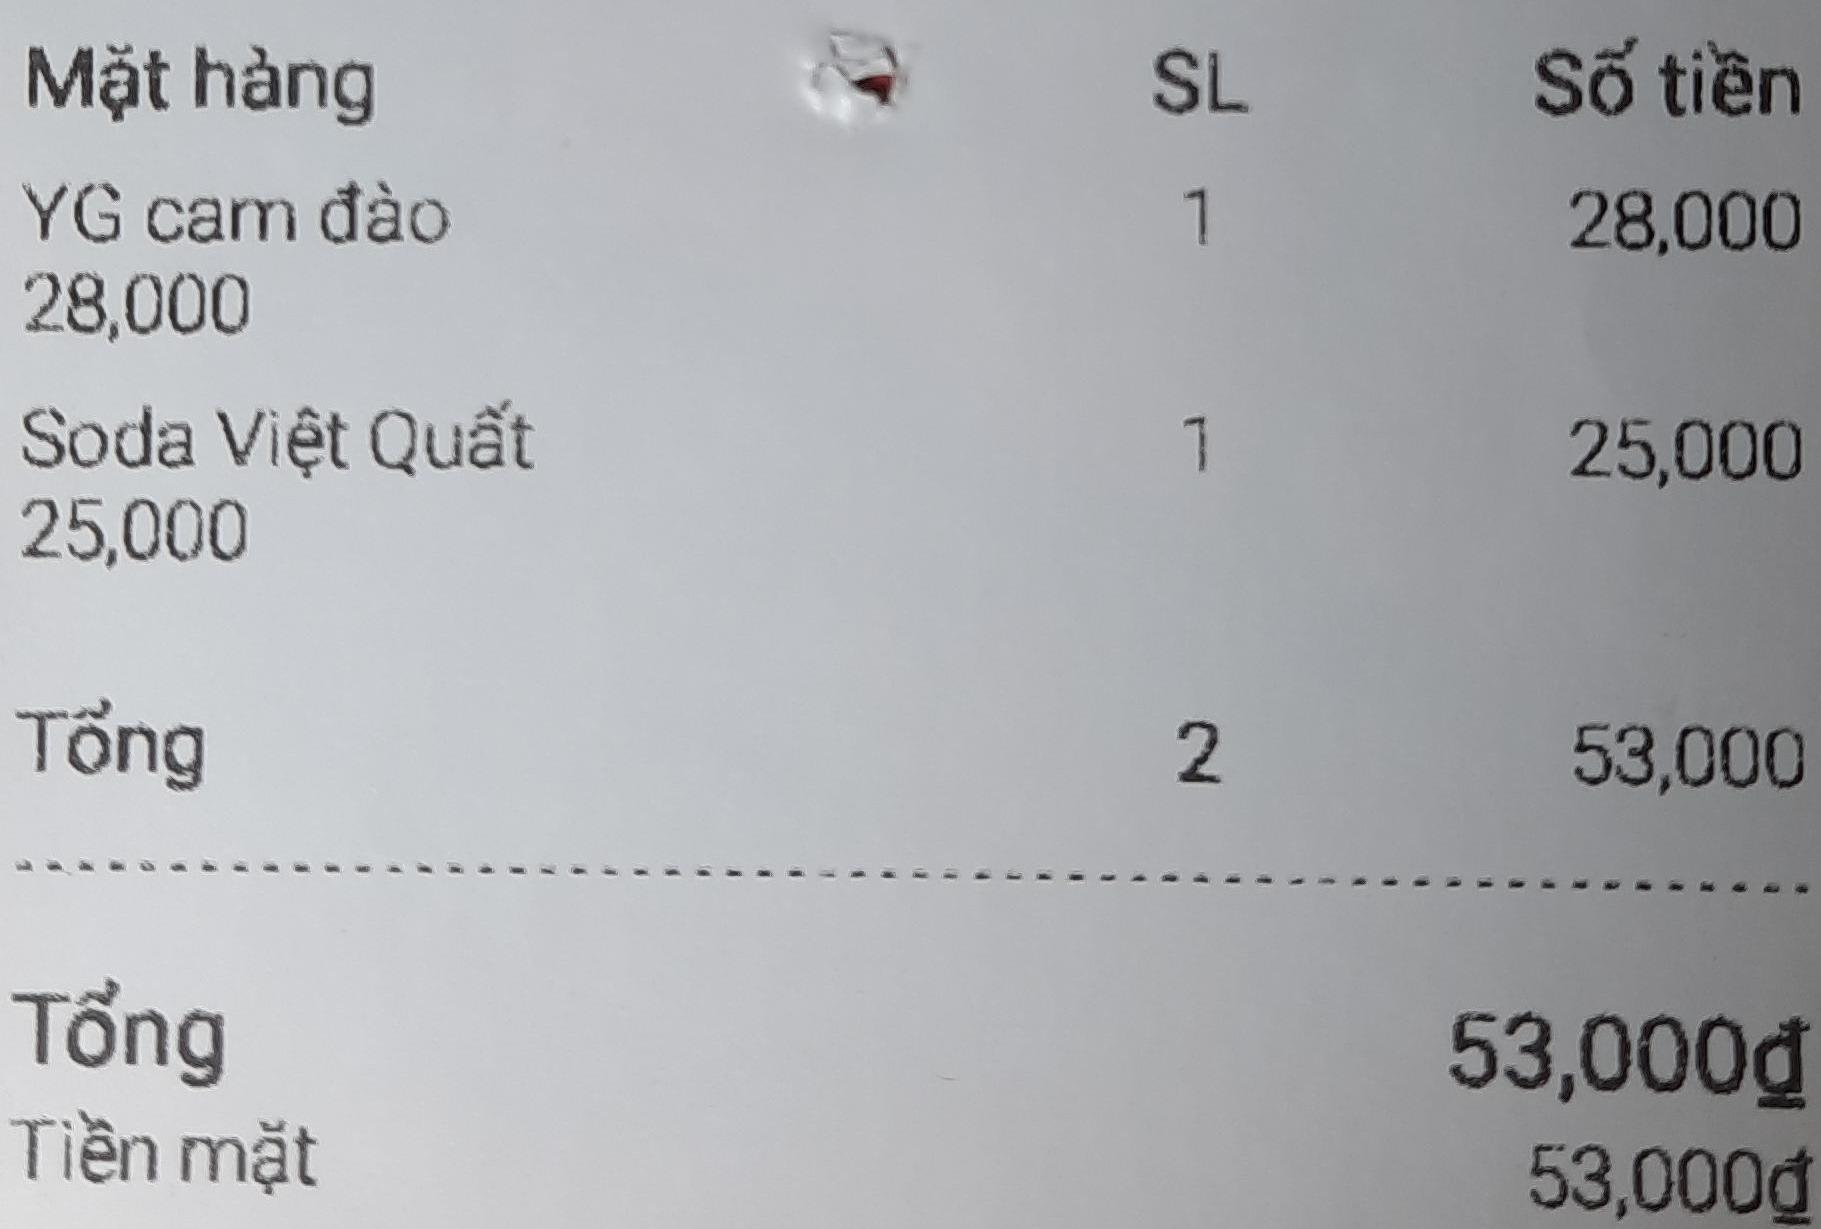
<table>
<tr>
<th>Mặt hàng</th>
<th>SL</th>
<th>Số tiền</th>
</tr>
<tr>
<td>YG cam đào<br>28,000</td>
<td>1</td>
<td>28,000</td>
</tr>
<tr>
<td>Soda Việt Quất<br>25,000</td>
<td>1</td>
<td>25,000</td>
</tr>
<tr>
<td>Tổng</td>
<td>2</td>
<td>53,000</td>
</tr>
</table>

Tổng 53,000đ
Tiền mặt 53,000đ